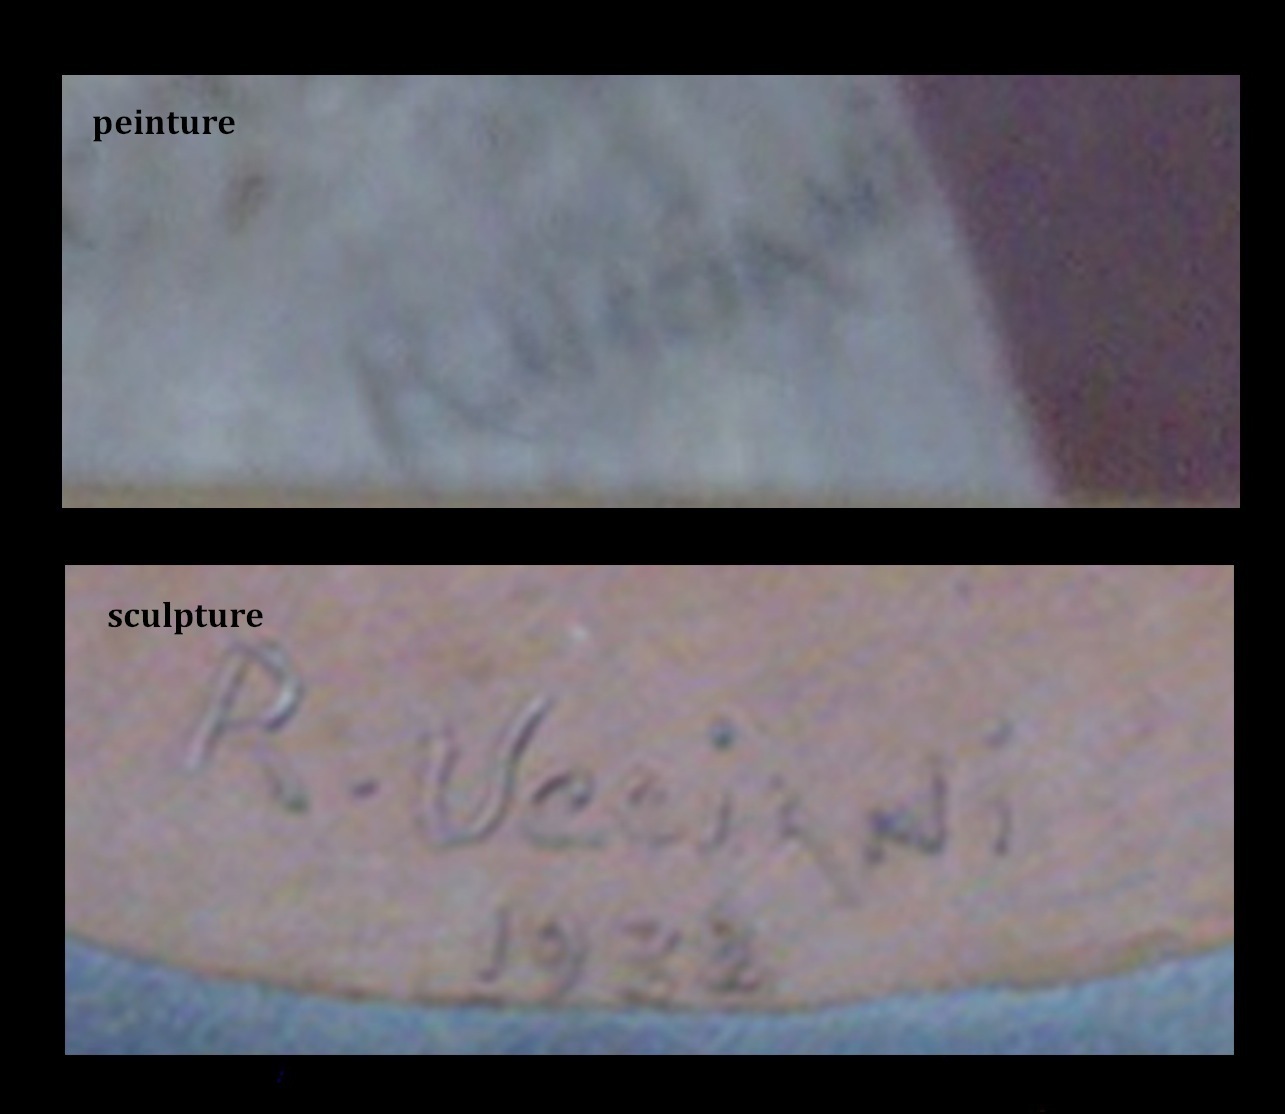
Signature of: marie renée ucciani